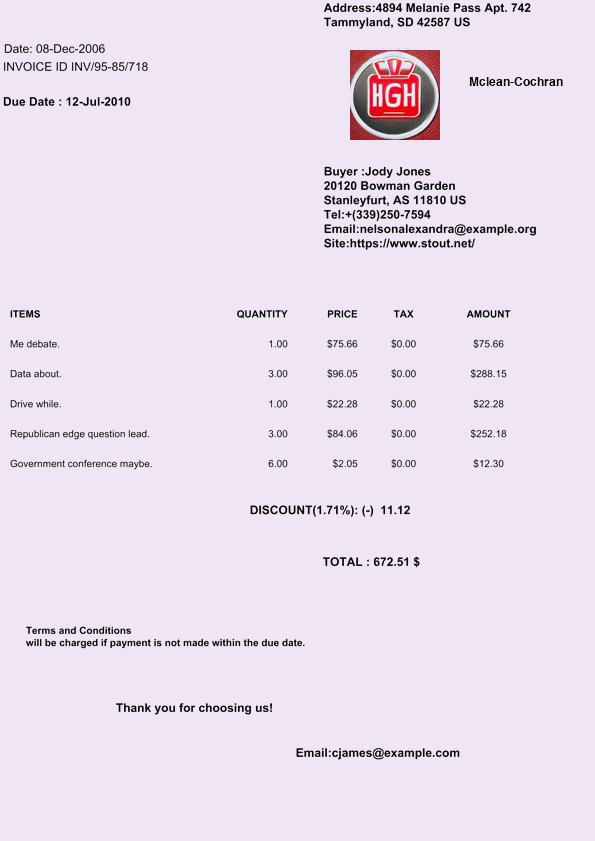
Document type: Invoice